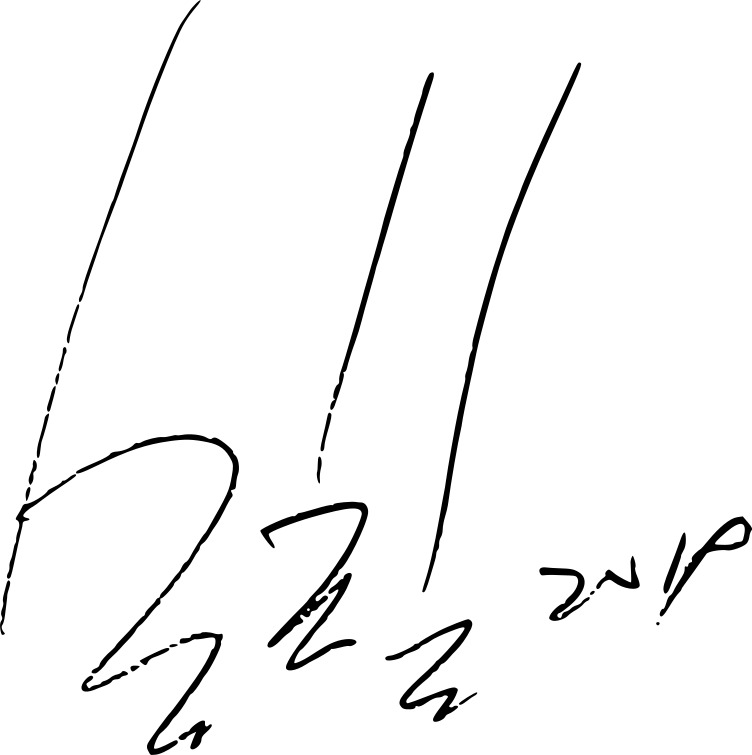
Signature of: bong joon ho